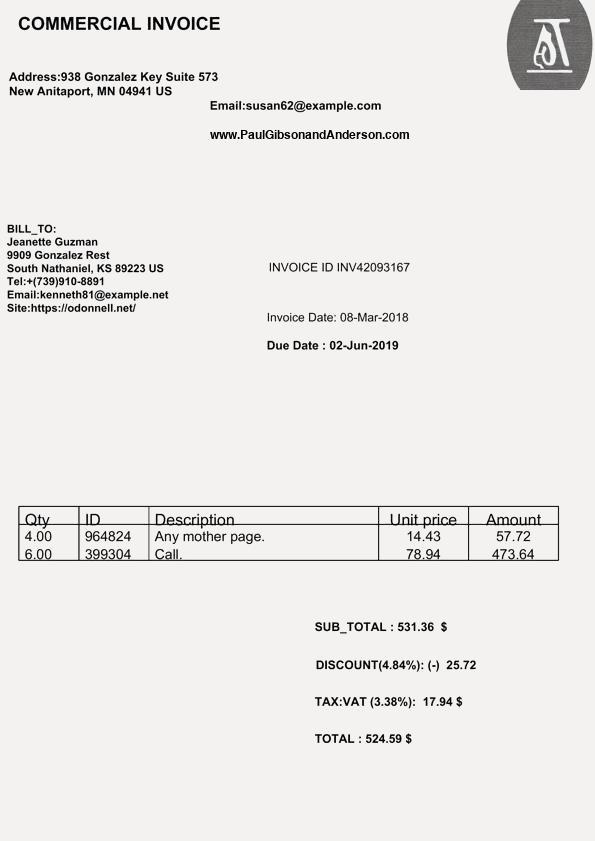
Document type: Invoice